Question: What was observed in the imaging?
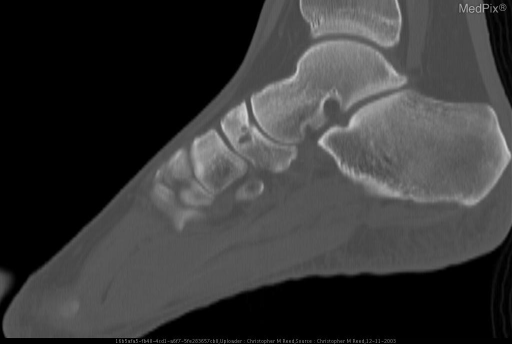
Answer: The imaging shows Axial CT with sagittal reformats through the ankle reveals cortical disruption at the proximal articular surface of the tarsal navicular bone. Multiloculated subchondral cyst adjacent to the cortical defect is noted. Cortical disruption at the proximal articular surface of the tarsal navicular bone. Multiloculated subchondral cyst adjacent to the cortical defect is noted..